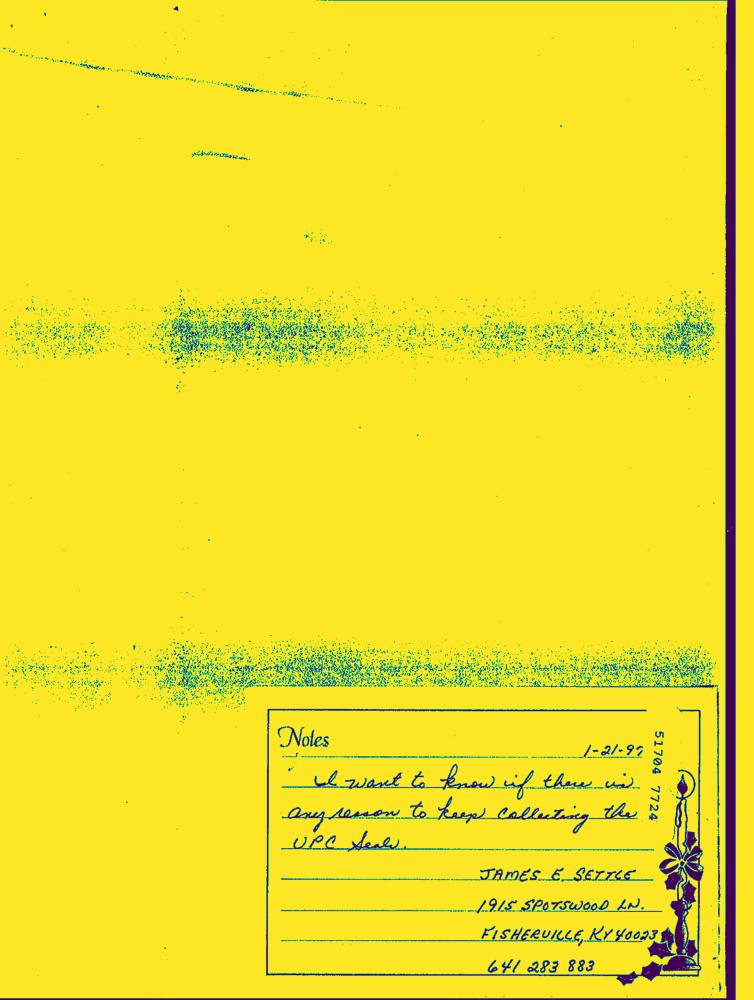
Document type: Hand-Written